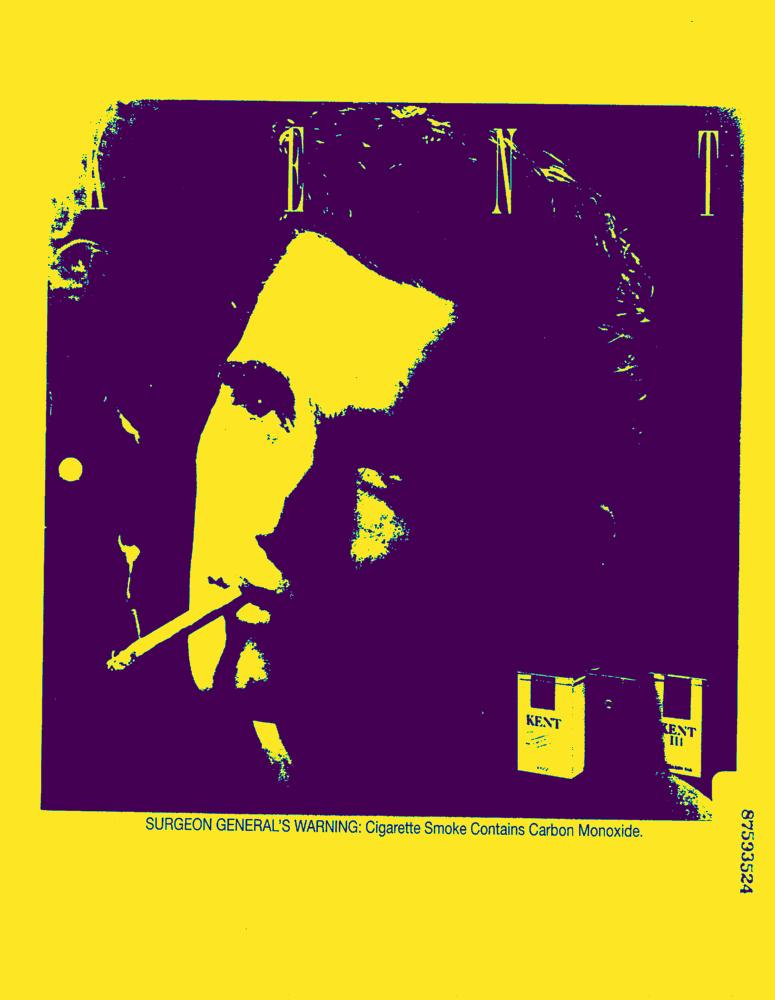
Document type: AD